Question: Talk about the condition:
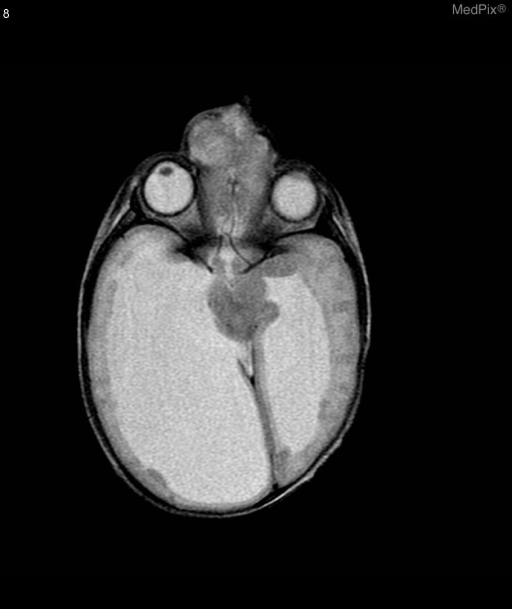
Answer: The disease is discussed as: The term cephalocele refers to a defect in the skull and dura with extracranial extension of intracranial structures.  The term encephalocele refers to herniation of both brain tissue and meninges through the skull defect, whereas the term meningocele refers to herniation of the meninges only.  Both the skull defect and herniation are more common in the midline.

Most encephaloceles are easily recognized by the clinician.  On initial examination, the patient has a large midline extracranial mass that is soft to palpation.  In patients with obvious masses such as these, the imaging study is obtained to look for associated brain anomalies that may alter the child's prognosis.  An example of such an associated anomaly is shown in Films .3 - .6.  This patient with a large frontal encephalocele also has agenesis of the corpus callosum and multiple gray matter heterotopias in the subependymal region.  The absence of the corpus callosum can be detected on both the sagittal images by the absence of the corpus on the midline image and on the axial images by the characteristic shape of the frontal horns and the parallel lateral ventricles.

Another reason to obtain imaging studies in patients with encephaloceles is to look for the location of the major vascular structures of the brain.  Particularly, because most encephaloceles are in the midline, the torcula and the superior sagittal sinus are crucial structures that must be located.  In Films .7 - .9, a parietal encephalocele is shown.  This case has two very important findings.  The first is the deformity of the brain in the region of the encephalocele.  Notice how the midbrain and cerebellum are stretched toward the calvarial defect.  This stretching results from the pulsations of the brain causing it to be pushed out of the calvarial defect.  The immature brain (before myelination) is very soft and easily deformed.  Therefore it can be molded into just about any shape.  It is common to see this sort of stretching of brain toward the skull defect in patients with encephaloceles.  The other important feature of this case is the position of the superior sagittal sinus.  On sequential coronal films, going from front to back, the sagittal sinus can be visualized in its entirety in relation to the encephalocele.  Arrows point to the sinus as it courses within the most inferior and lateral aspect of the sac on the right.  Notice that the sinus would be outside of the calvarium if the calvarium were present.  More posteriorly, the torcula is high and the straight sinuses are seen to course steeply inferiorly within the walls of the tentorium cerebellum (arrows).  The steep leaves of the tentorium probably result from the same process that causes herniation of the midbrain and cerebellum into the calvarial defect.

Special mention should be made of sphenoidal and fronto-nasal encephaloceles because they are often clinically occult at birth.  A high index of suspicion is necessary to make the diagnosis of encephalocele in adolescents and young adults who present with nasal or nasopharyngeal masses.